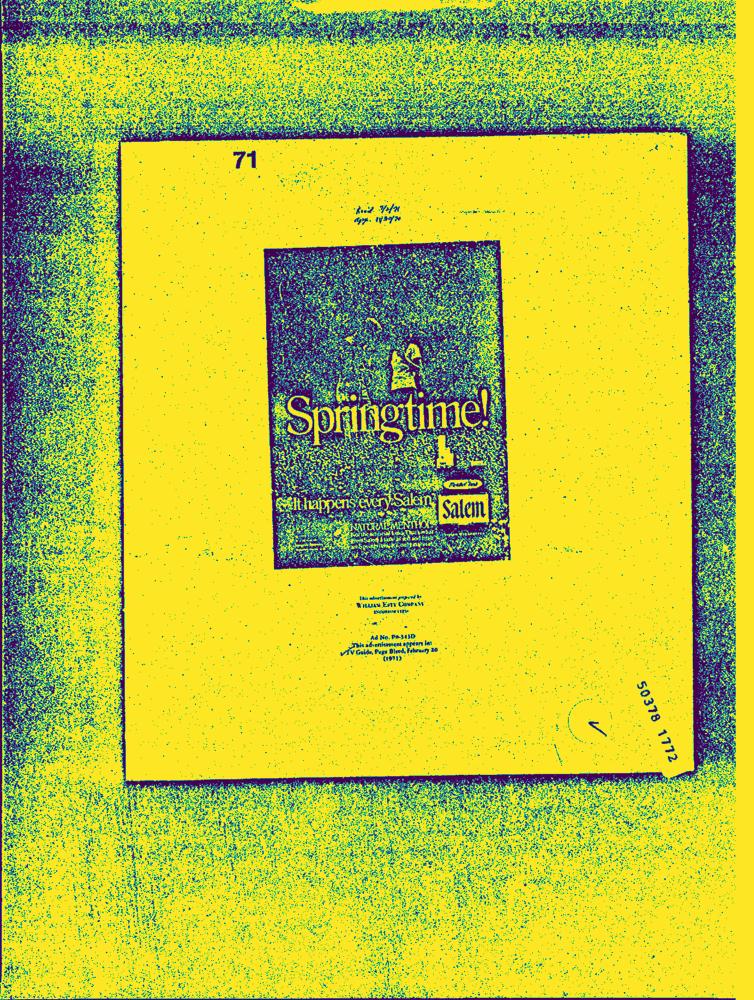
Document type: AD